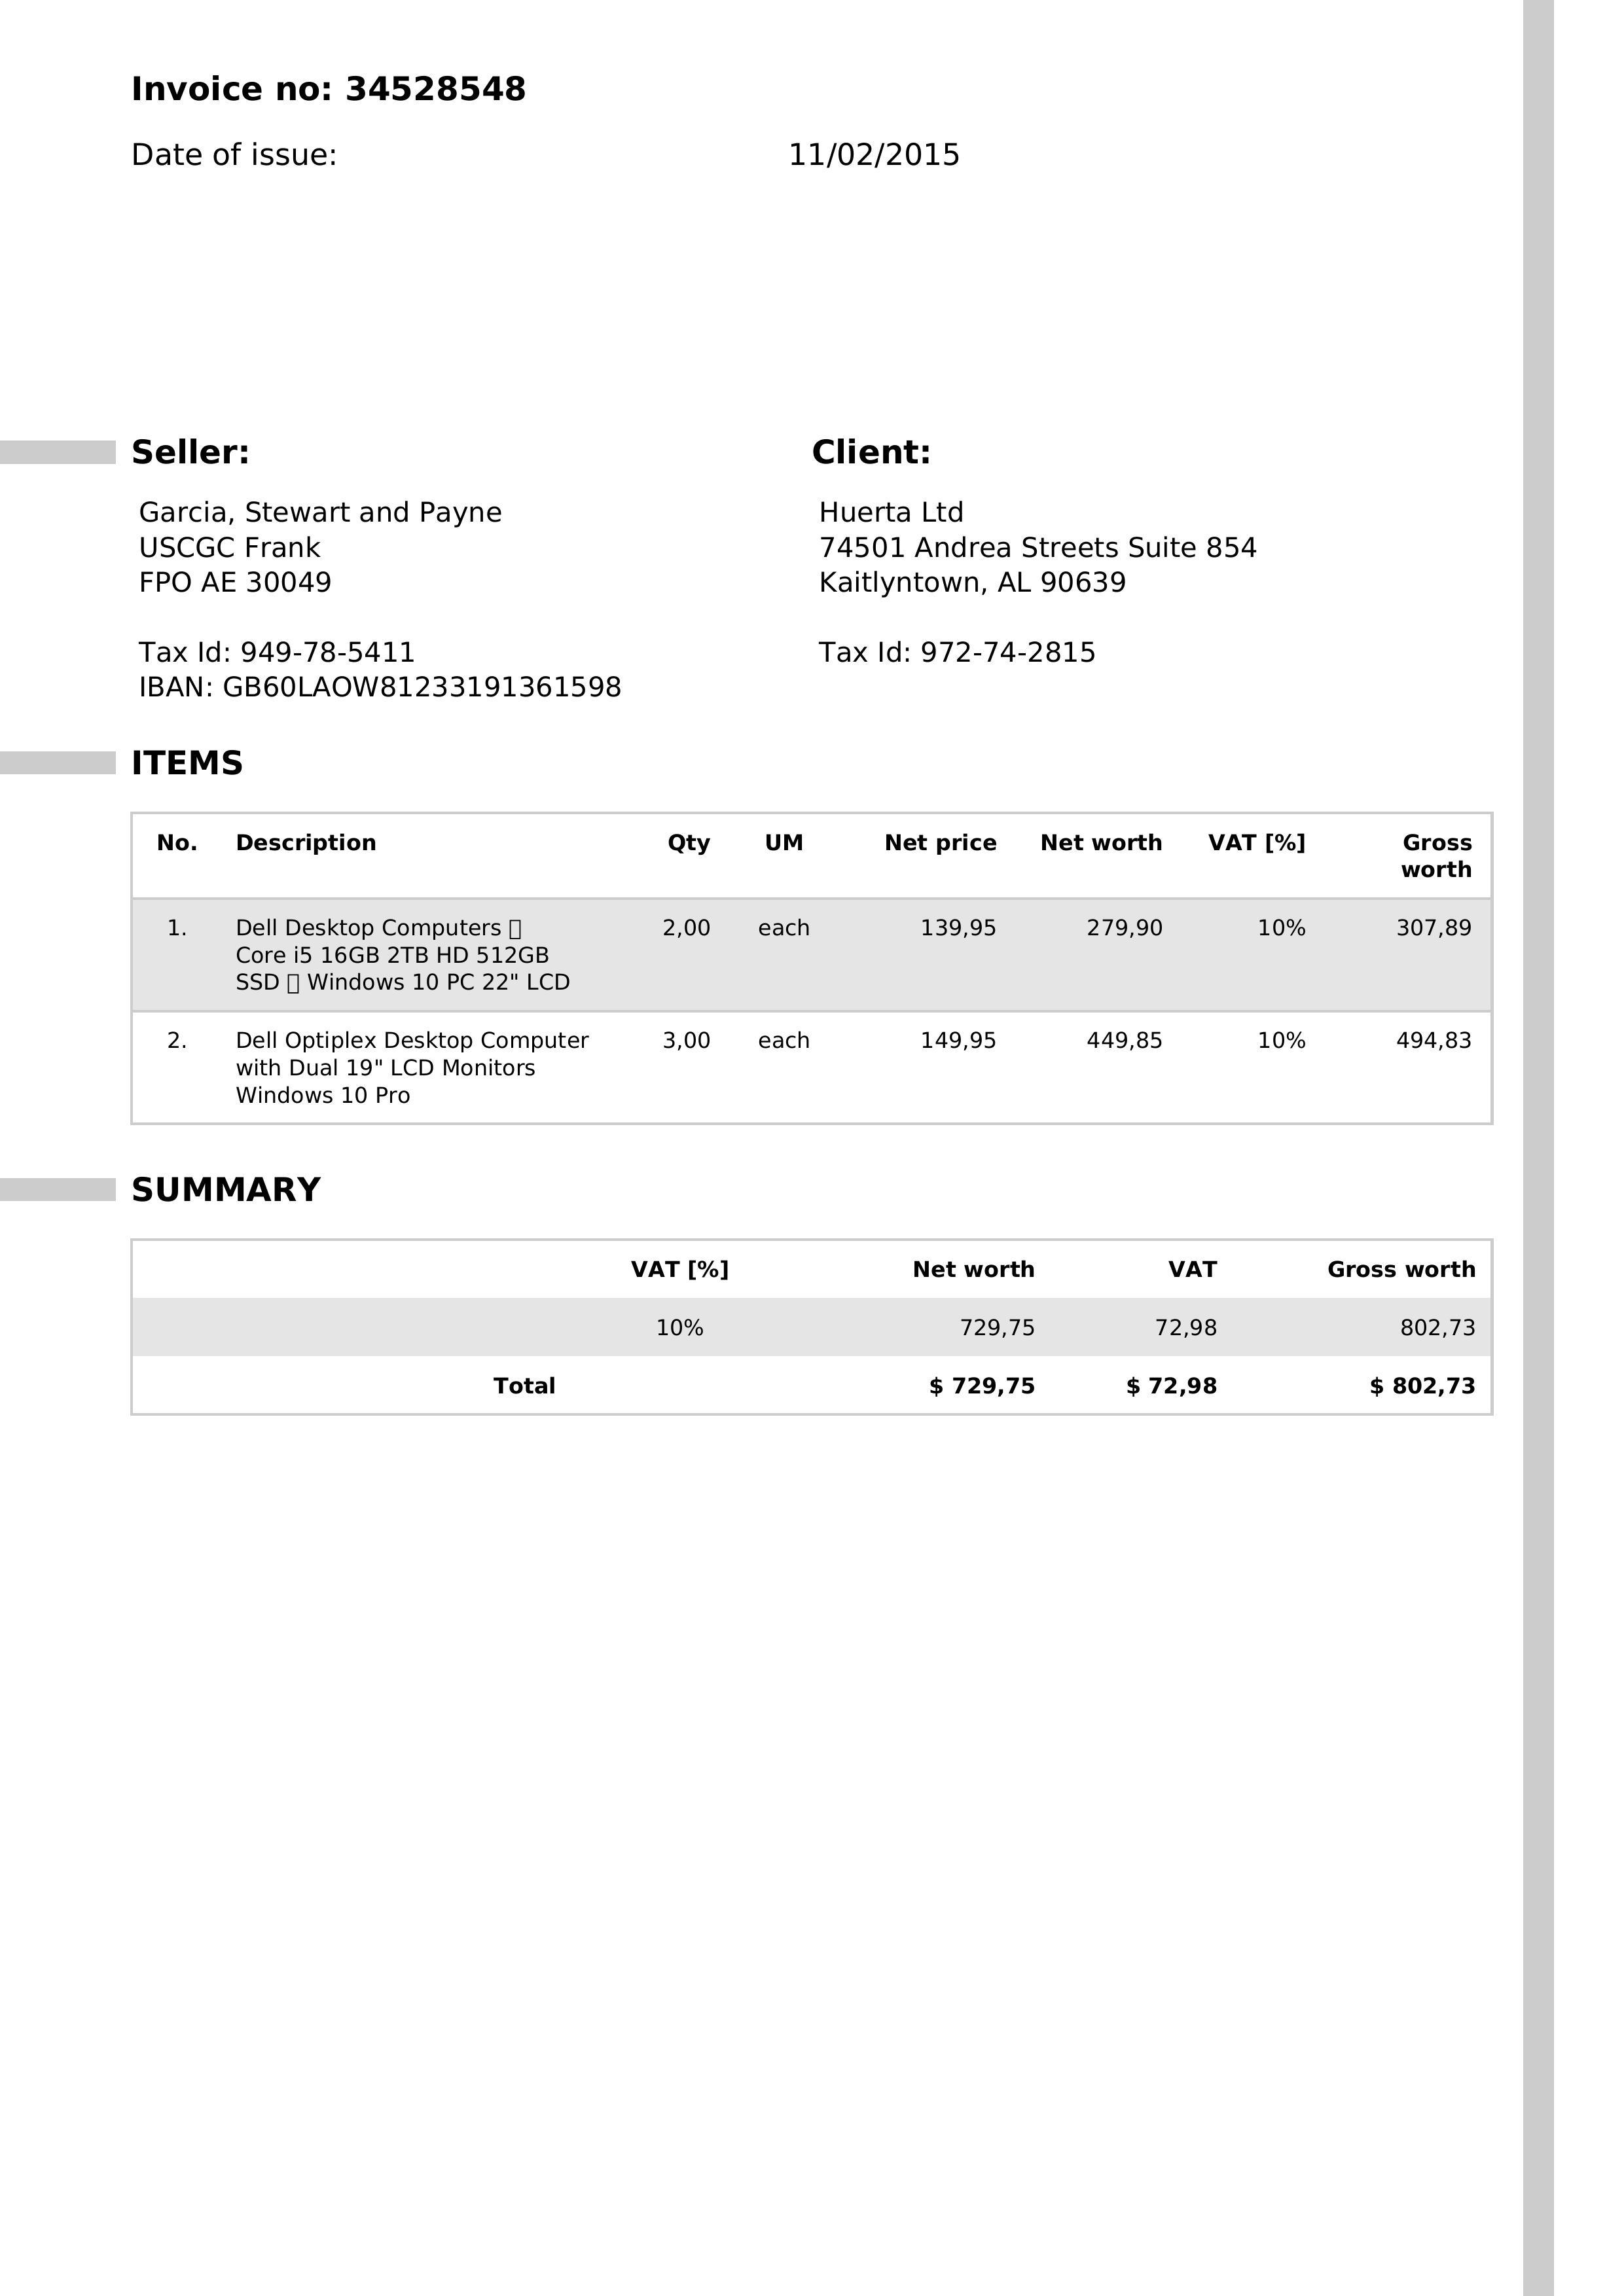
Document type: Invoice